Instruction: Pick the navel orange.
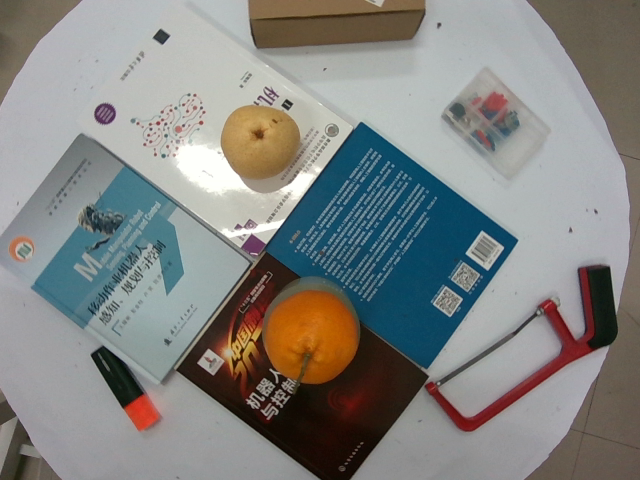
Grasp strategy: vertical